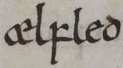
Signature of: ælfflæd of mercia